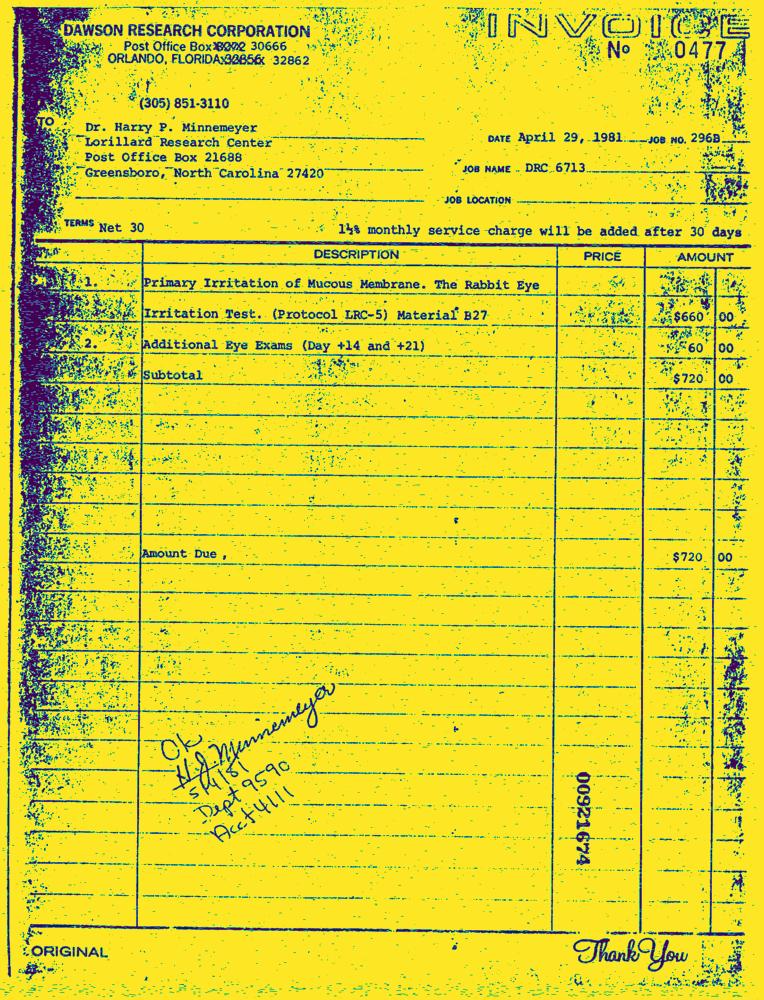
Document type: Invoice-Doc